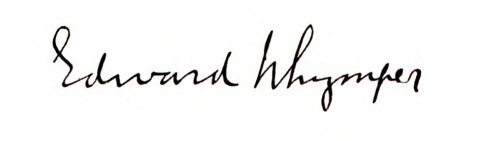
Signature of: edward whymper